Question: What is the address or location of the property listed in the document?
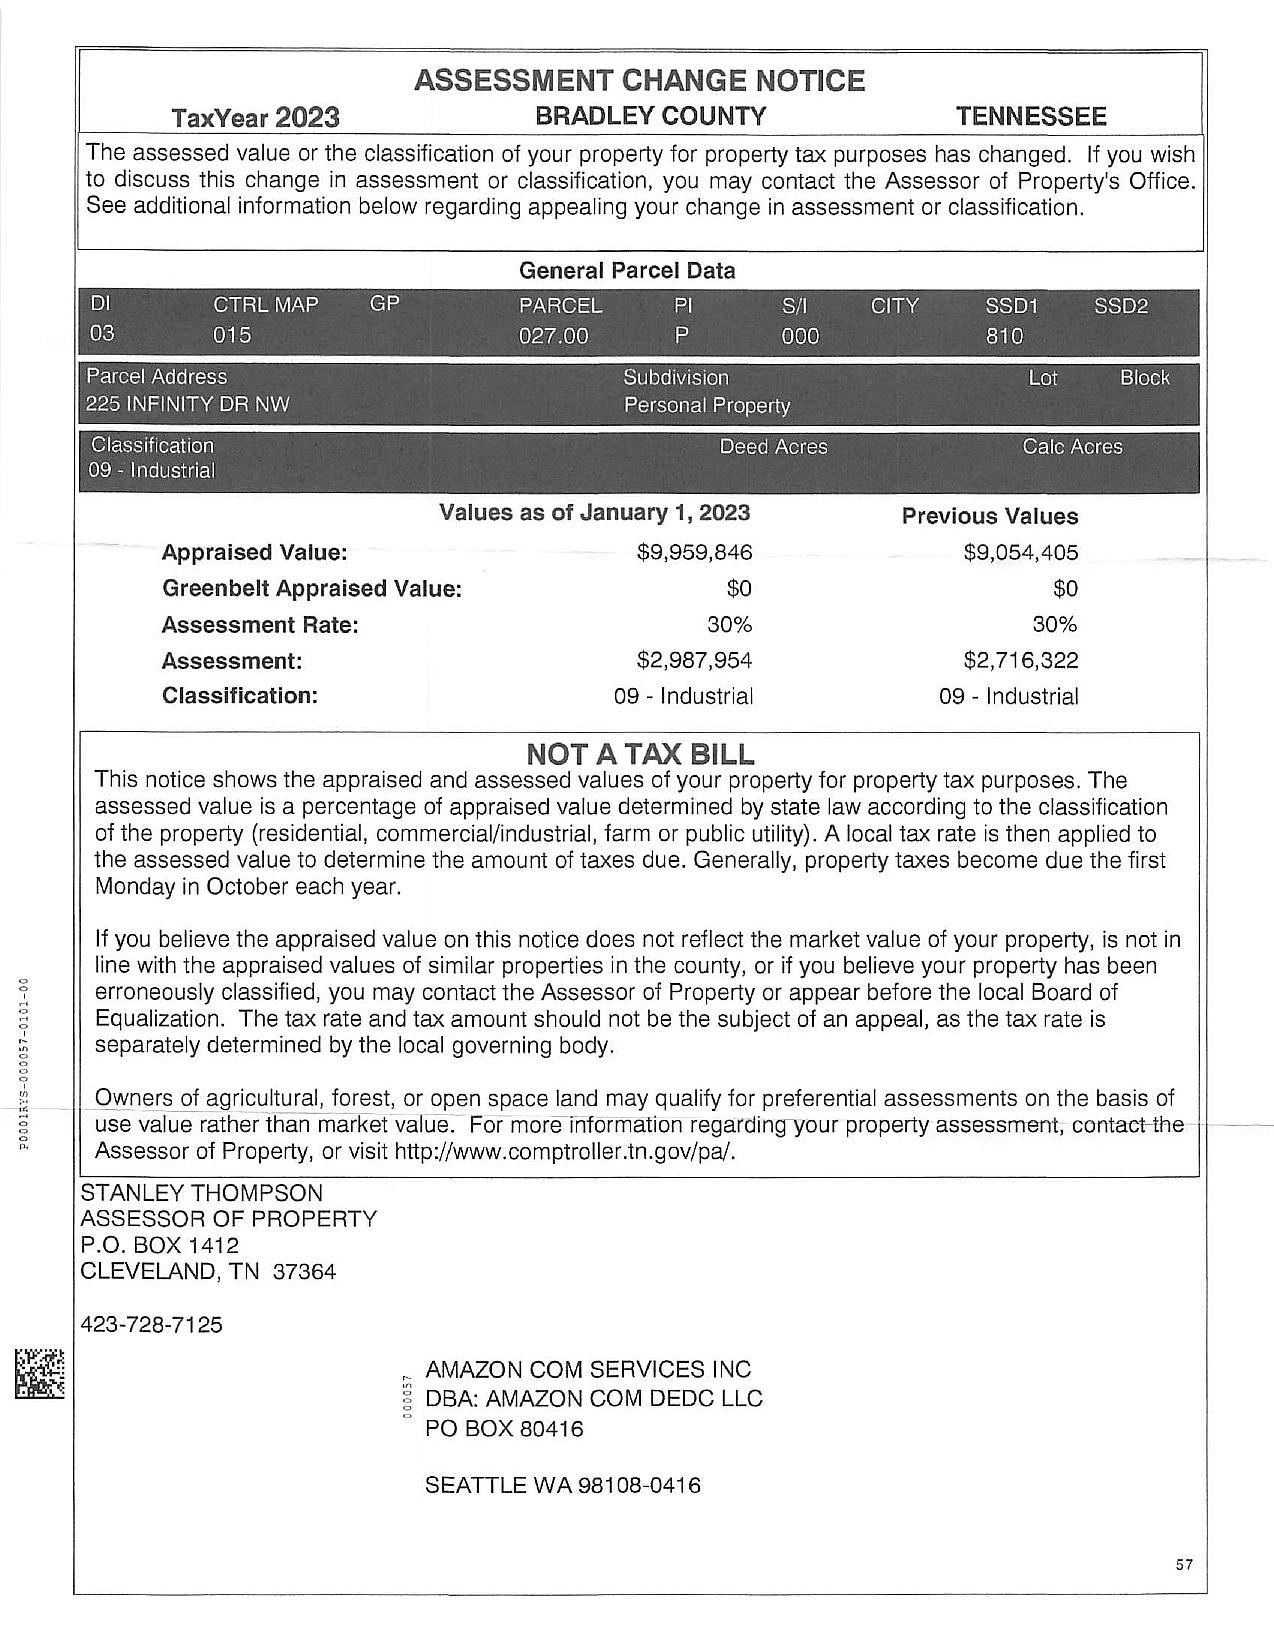
Answer: "225 INFINITY DR NW"